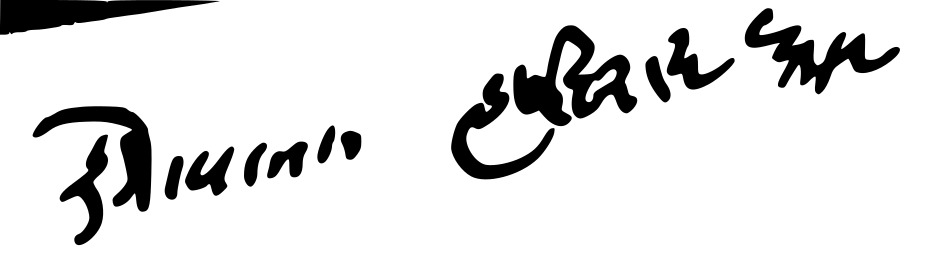
Signature of: keshavlal dhruv